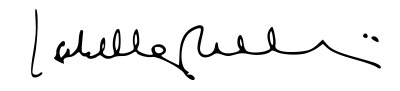
Signature of: isabella rossellini